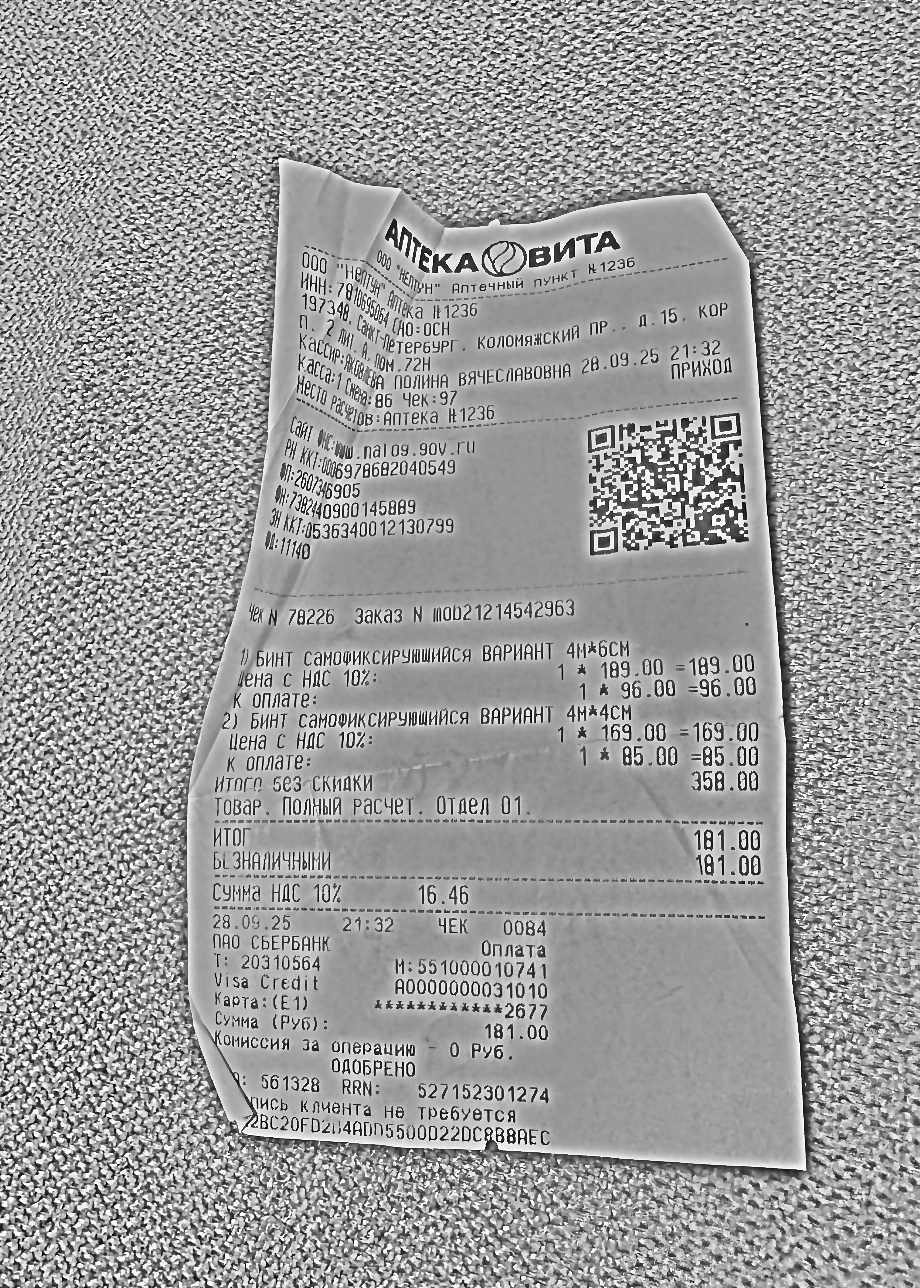
Продавец: ООО "НЕПТУН" АПТЕКА №1236
ИНН: 7810695064
Дата: 28.09.25 21:32
Товары: бИНТ САМОФИКСИРУЮЩИЙСЯ ВАРИАНТ 4М*6СМ; бИНТ САМОФИКСИРУЮЩИЙСЯ ВАРИАНТ 4М*4СМ
Количество: 1; 1
Цена: 189.00; 169.00
Сумма: 96.00; 85.00
Итого: 181.00